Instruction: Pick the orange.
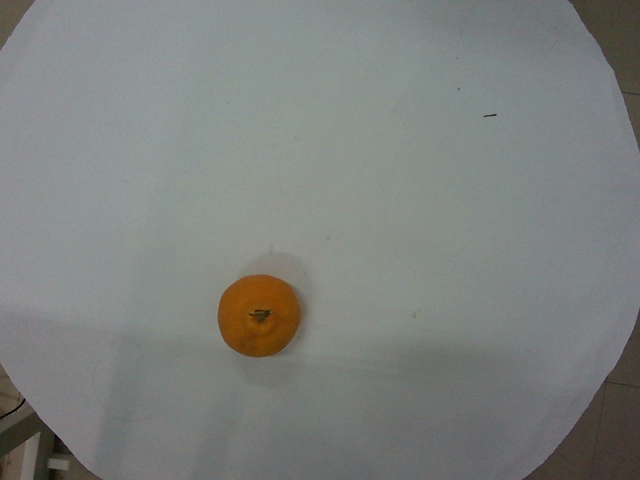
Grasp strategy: vertical